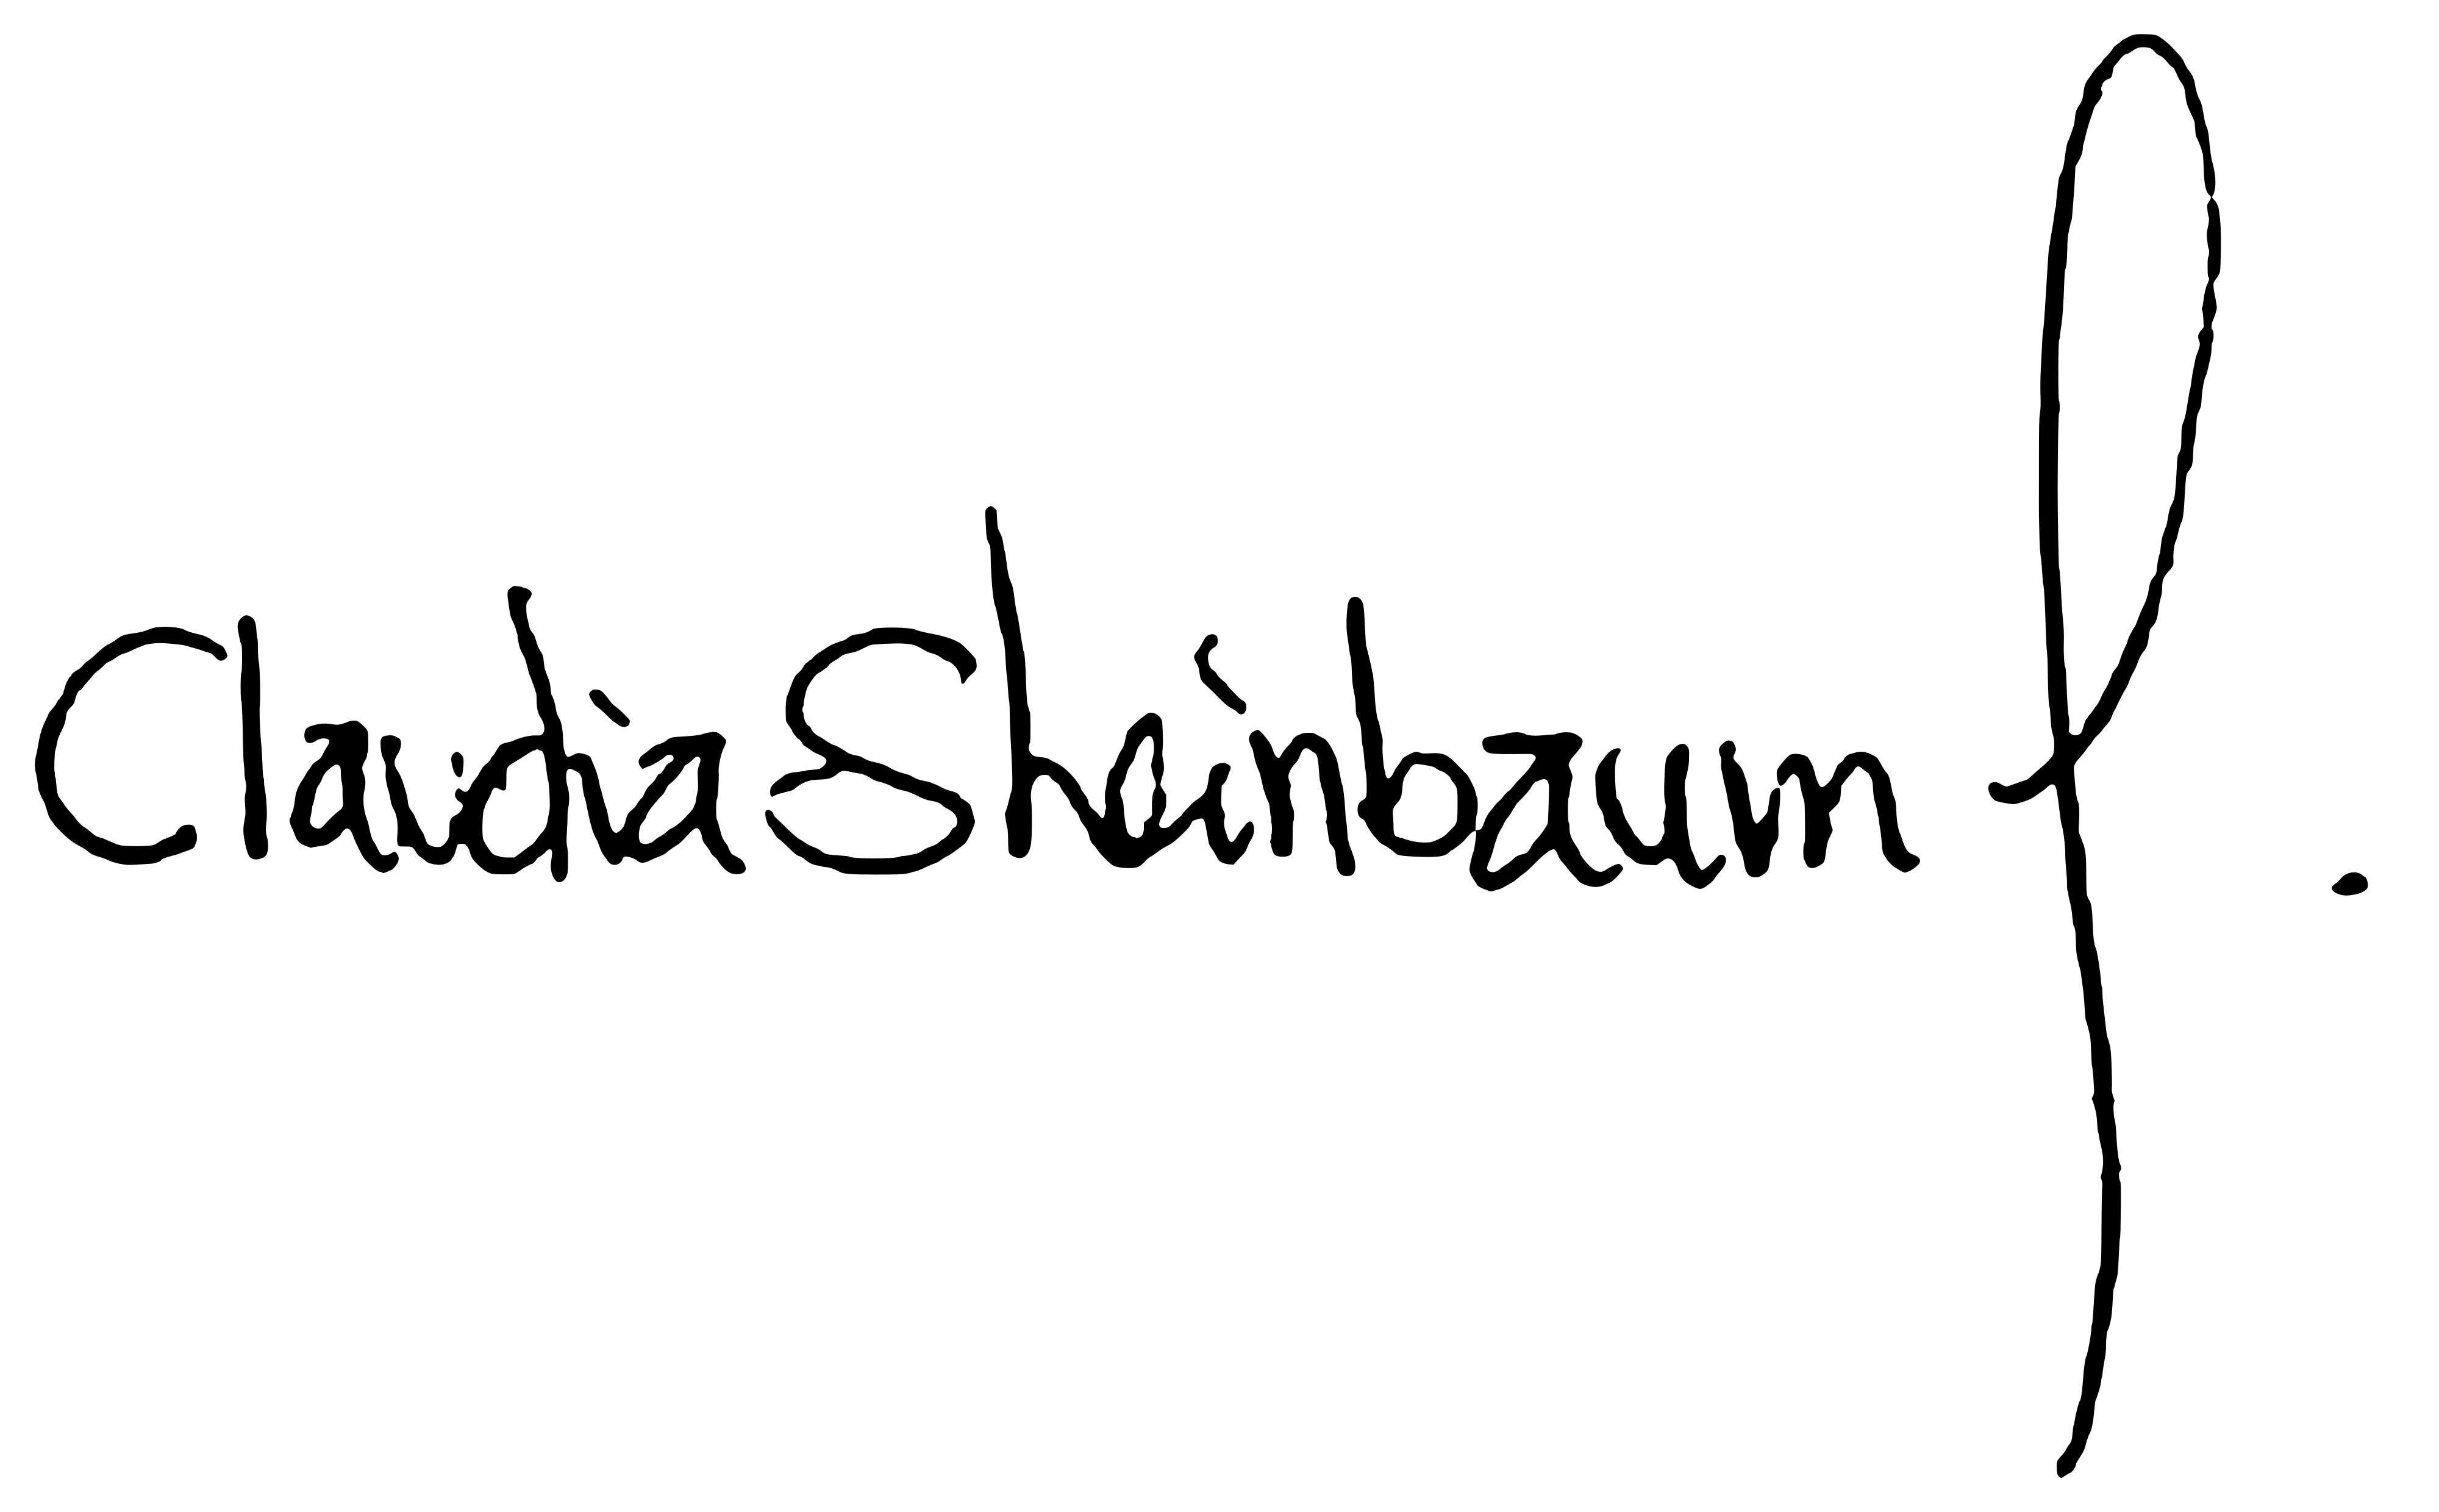
Signature of: claudia sheinbaum